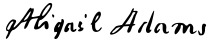
Signature of: abigail adams